Question: How is the property described in the document?
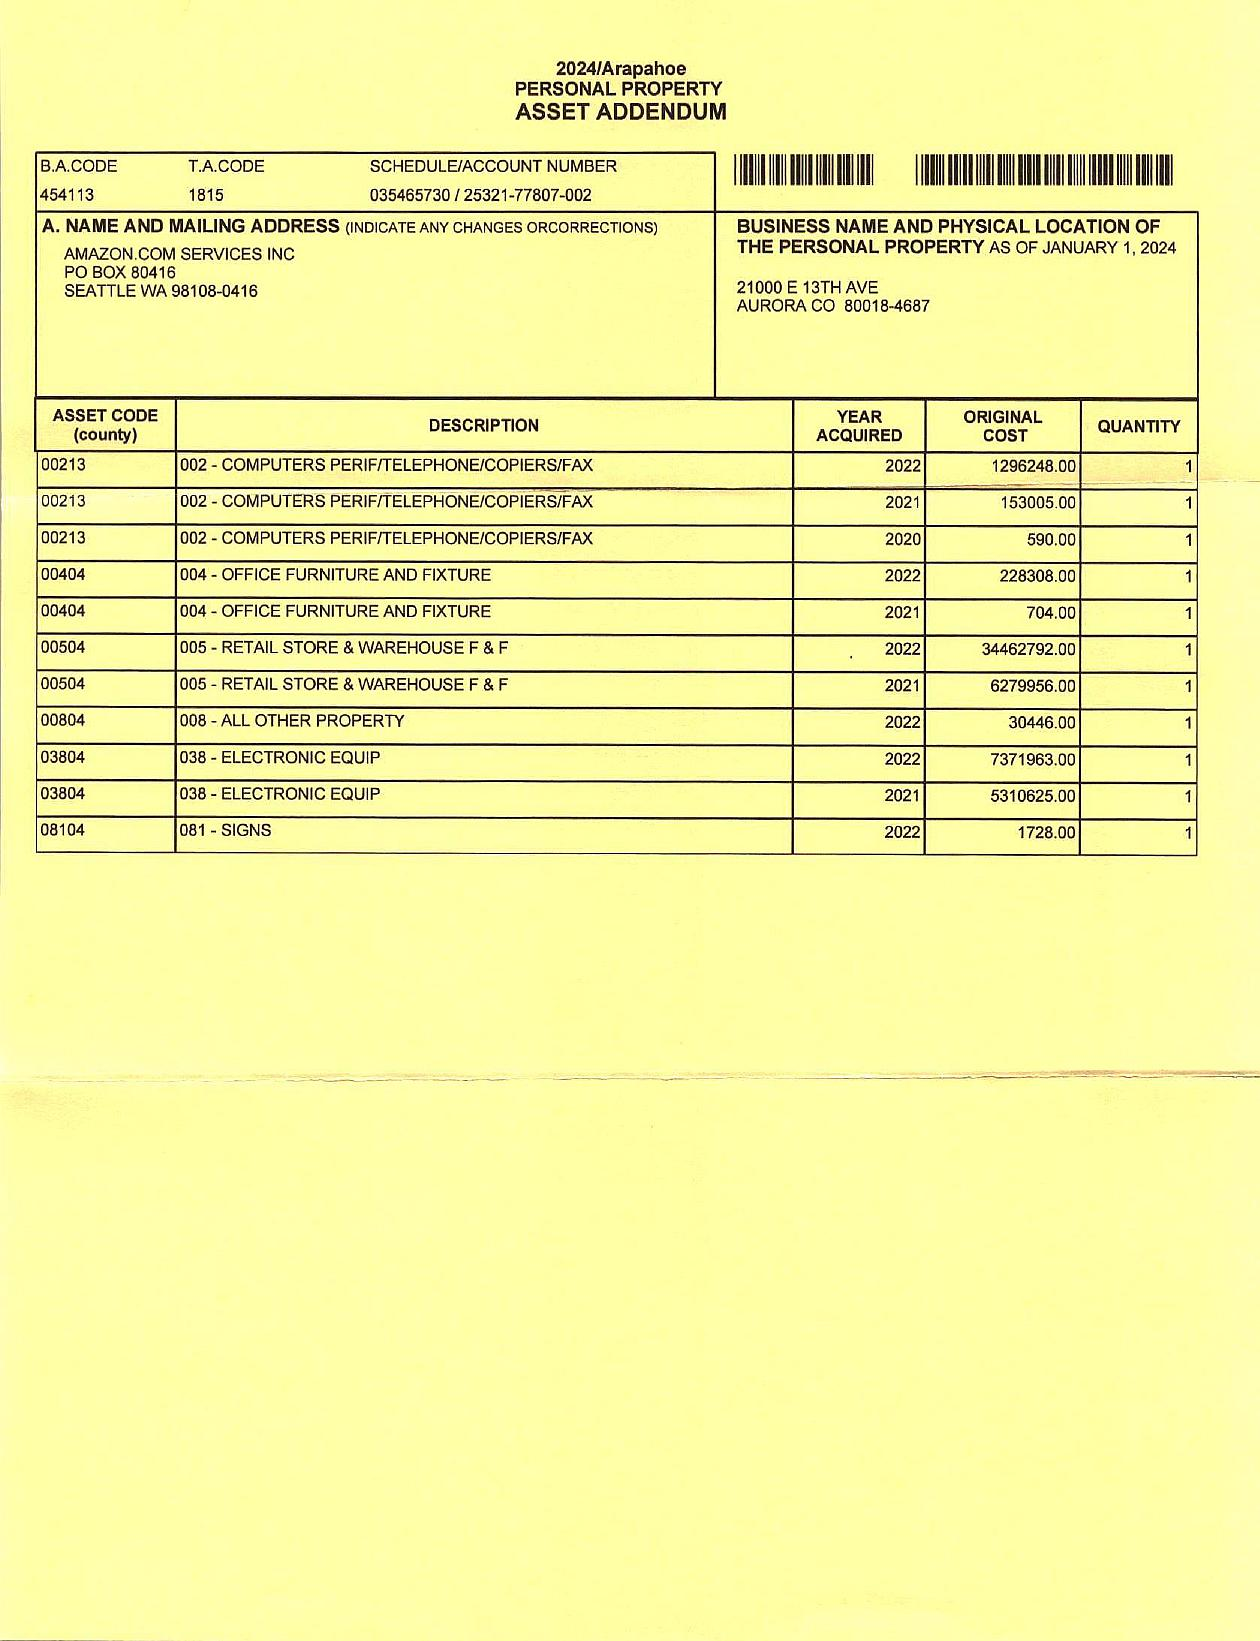
Answer: "002 - COMPUTERS PERIF/TELEPHONE/COPIERS/FAX, 004 - OFFICE FURNITURE AND FIXTURE, 005 - RETAIL STORE & WAREHOUSE F & F, 008 - ALL OTHER PROPERTY, 038 - ELECTRONIC EQUIP, 081 - SIGNS"